Question: What is the potential diagnosis?
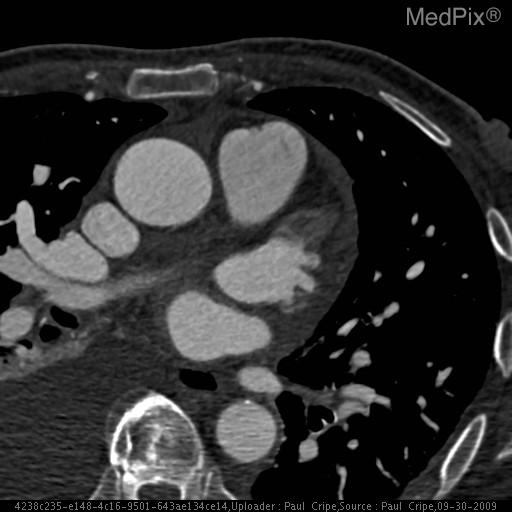
Answer: The possible diagnosis includes Infective endocarditis
Left atrial myxoma
Papillary fibroelastoma
Metastatic disease.